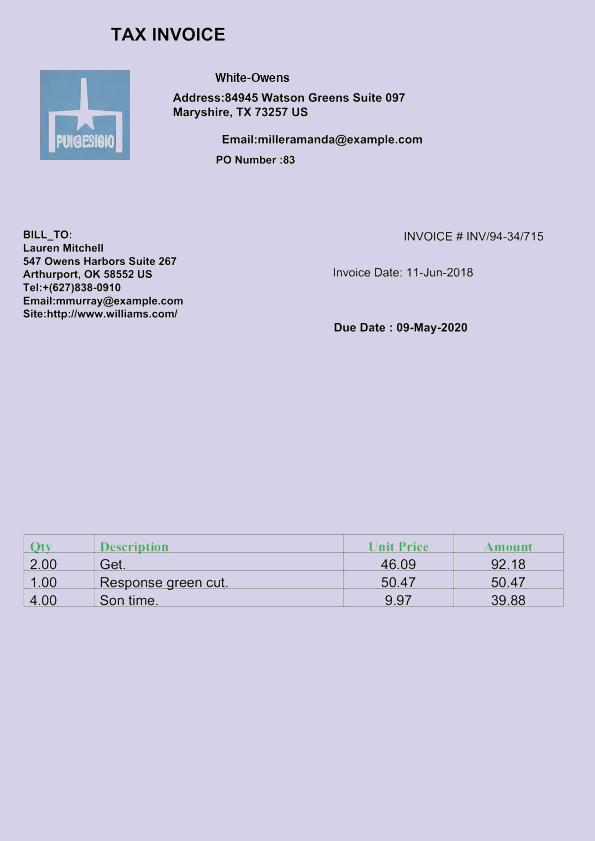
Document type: Invoice